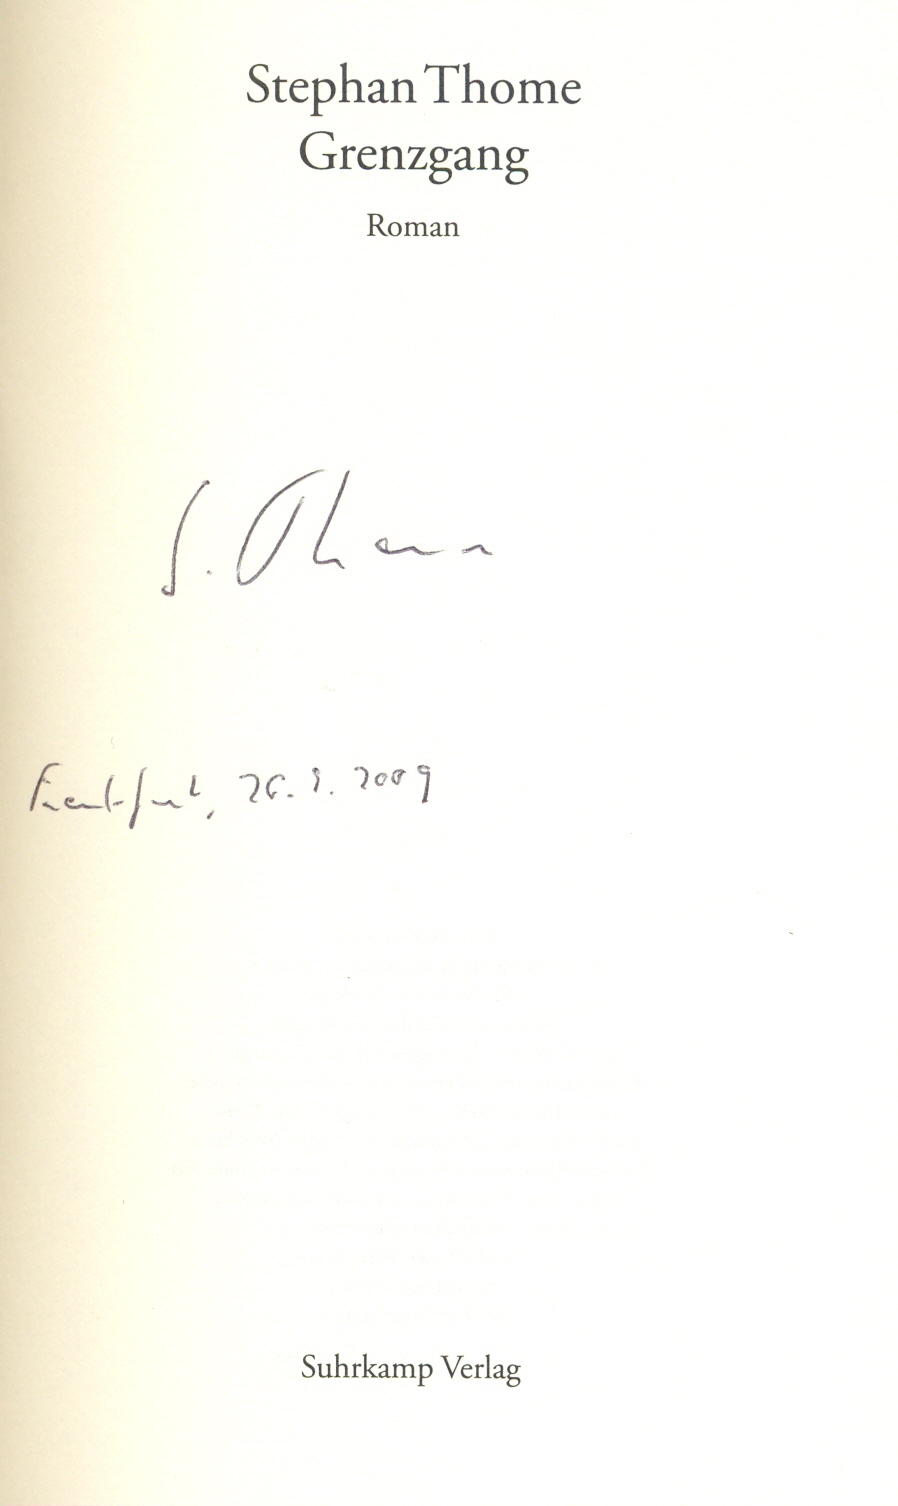
Signature of: stephan thome